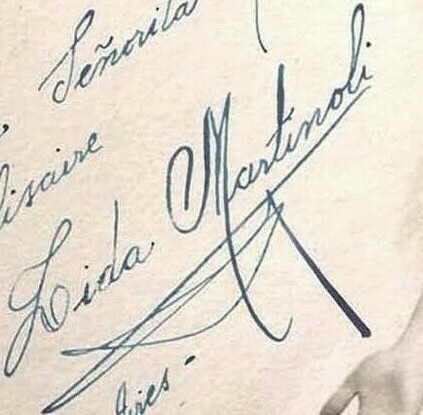
Signature of: lida martinoli